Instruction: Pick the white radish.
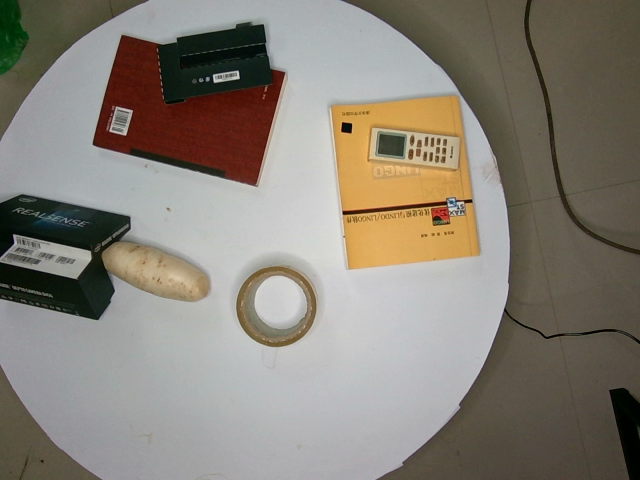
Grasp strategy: vertical